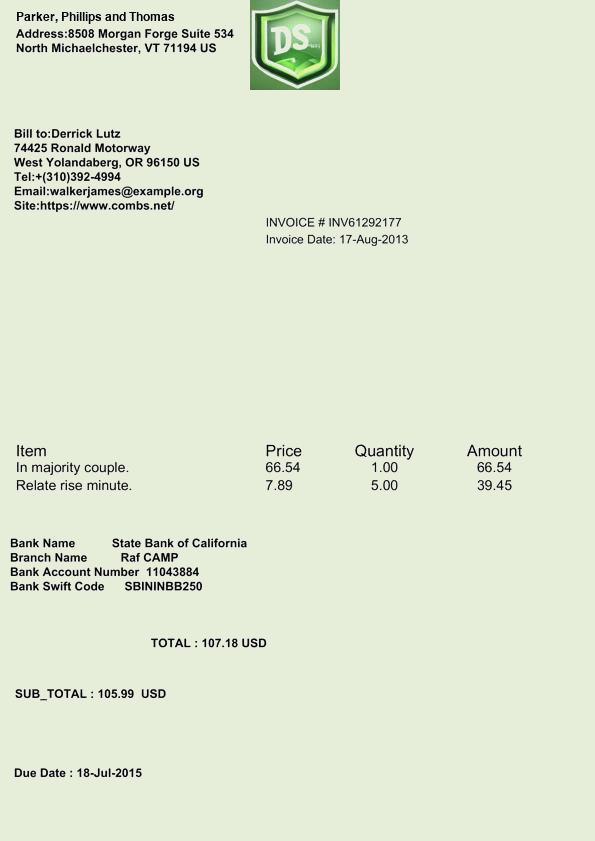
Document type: Invoice